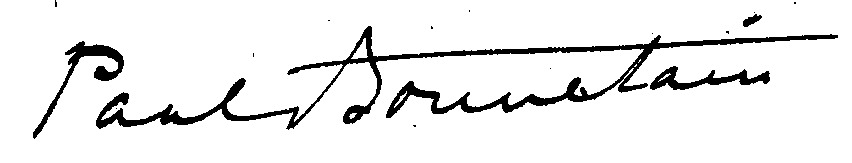
Signature of: paul bonnetain